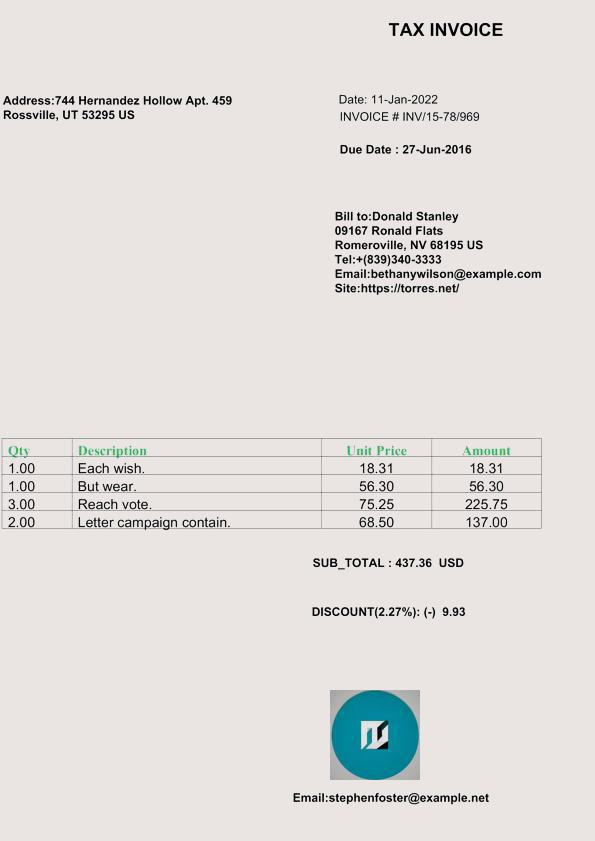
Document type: Invoice